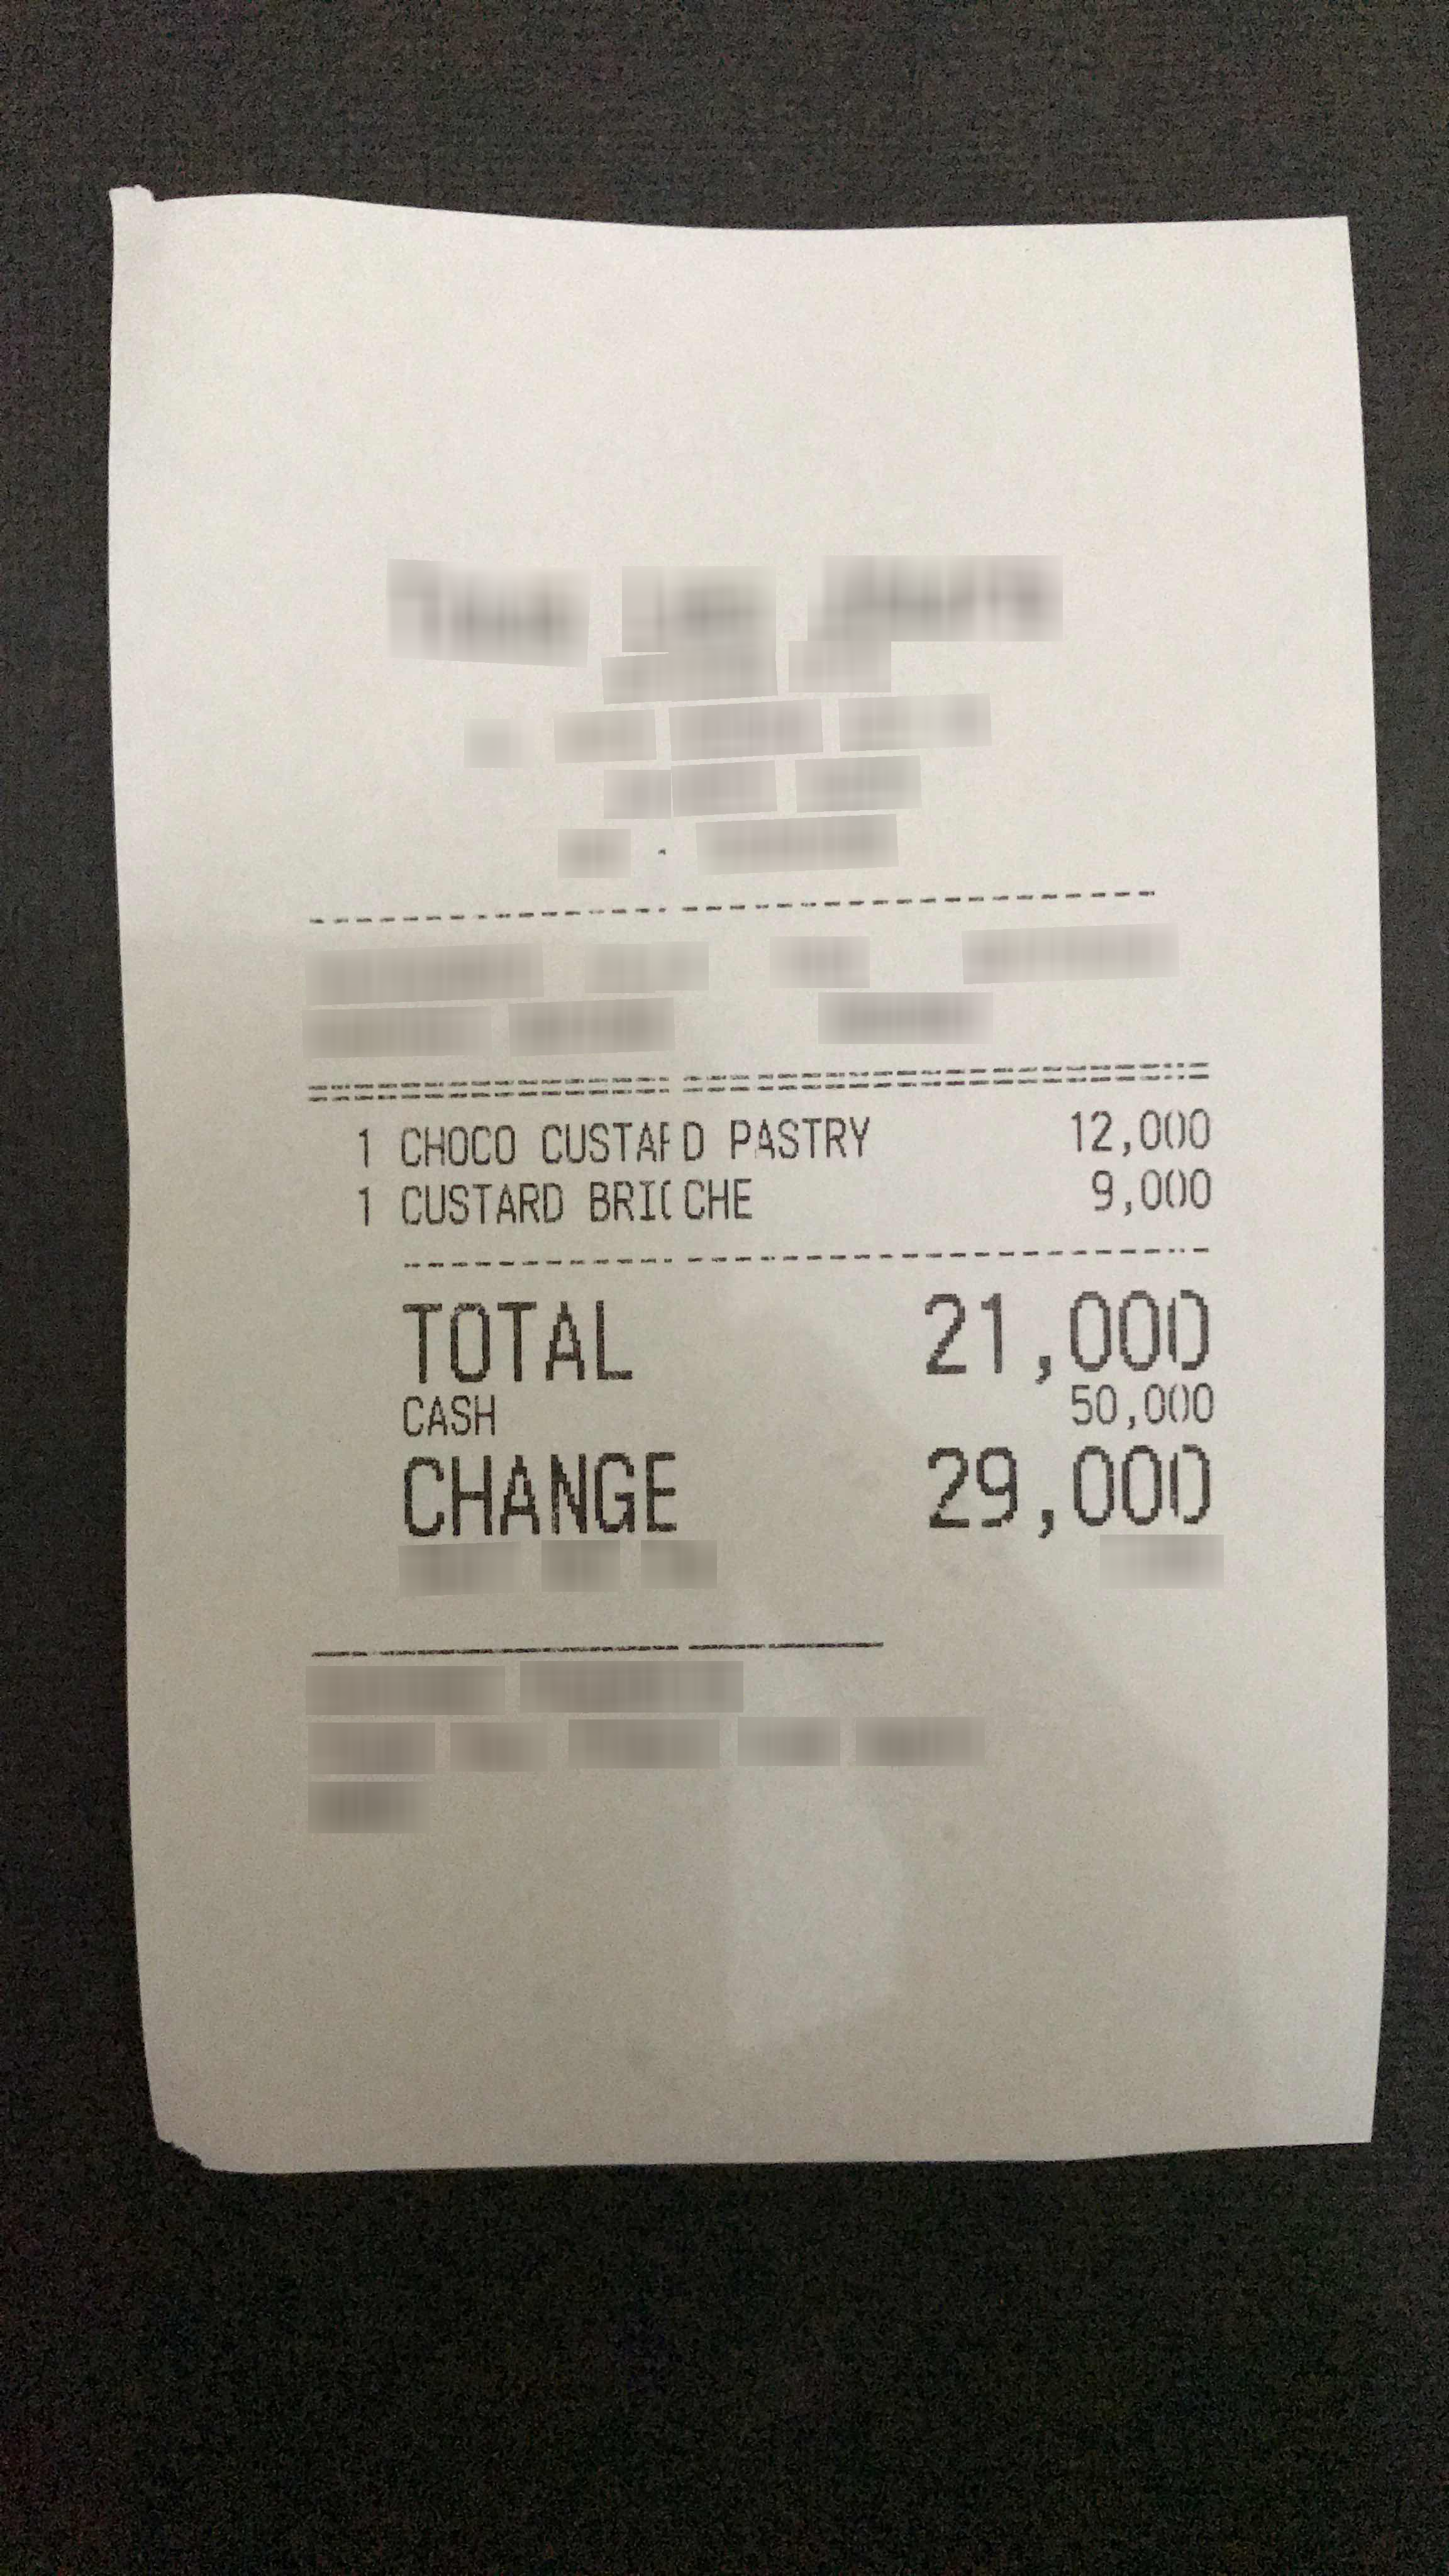
Number of items: 2
Total: 21,000
OCR text regions:
text: 1
text: CHOCO
text: CUSTAF D
text: PASTRY
text: 12,000
text: 1
text: CUSTARD
text: BRIC CHE
text: 9,000
text: TOTAL
text: 21,000
text: CASH
text: 50,000
text: CHANGE
text: 29,000